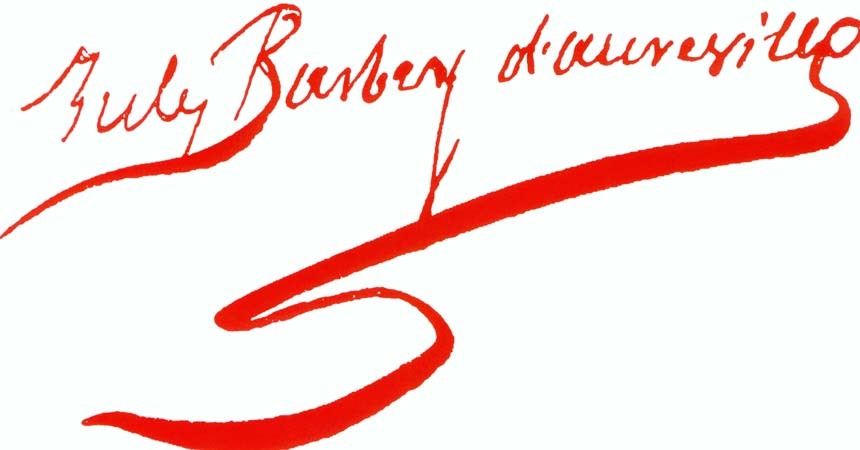
Signature of: jules amédée barbey d aurevilly